Question: What appears to be the issue?
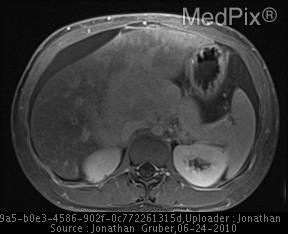
Answer: The findings suggest MRI w/ Contrast of liver shows peripheral lack of enhancement with increased central enhancement, enlargement of the caudate lobe, and decreased signal in the hepatic vein consistent with thrombosis.

Doppler ultrasound of the right upper quadrant: Intrahepatic portion of the inferior vena cava, as well as the hepatic veins, are diminutive. There is also pulsatile hepatopetal flow in the portal vein, and ascites surrounding the liver.. Findings:
 - Peripheral lack of enhancement with increased central enhancement.
 - Enlarged caudate lobe.
 - Decreased signal in the hepatic vein consistent with thrombosis.. The patient might have a history of Ascites of uncertain etiology..